Question: What jurisdiction, city, or county is the document associated with?
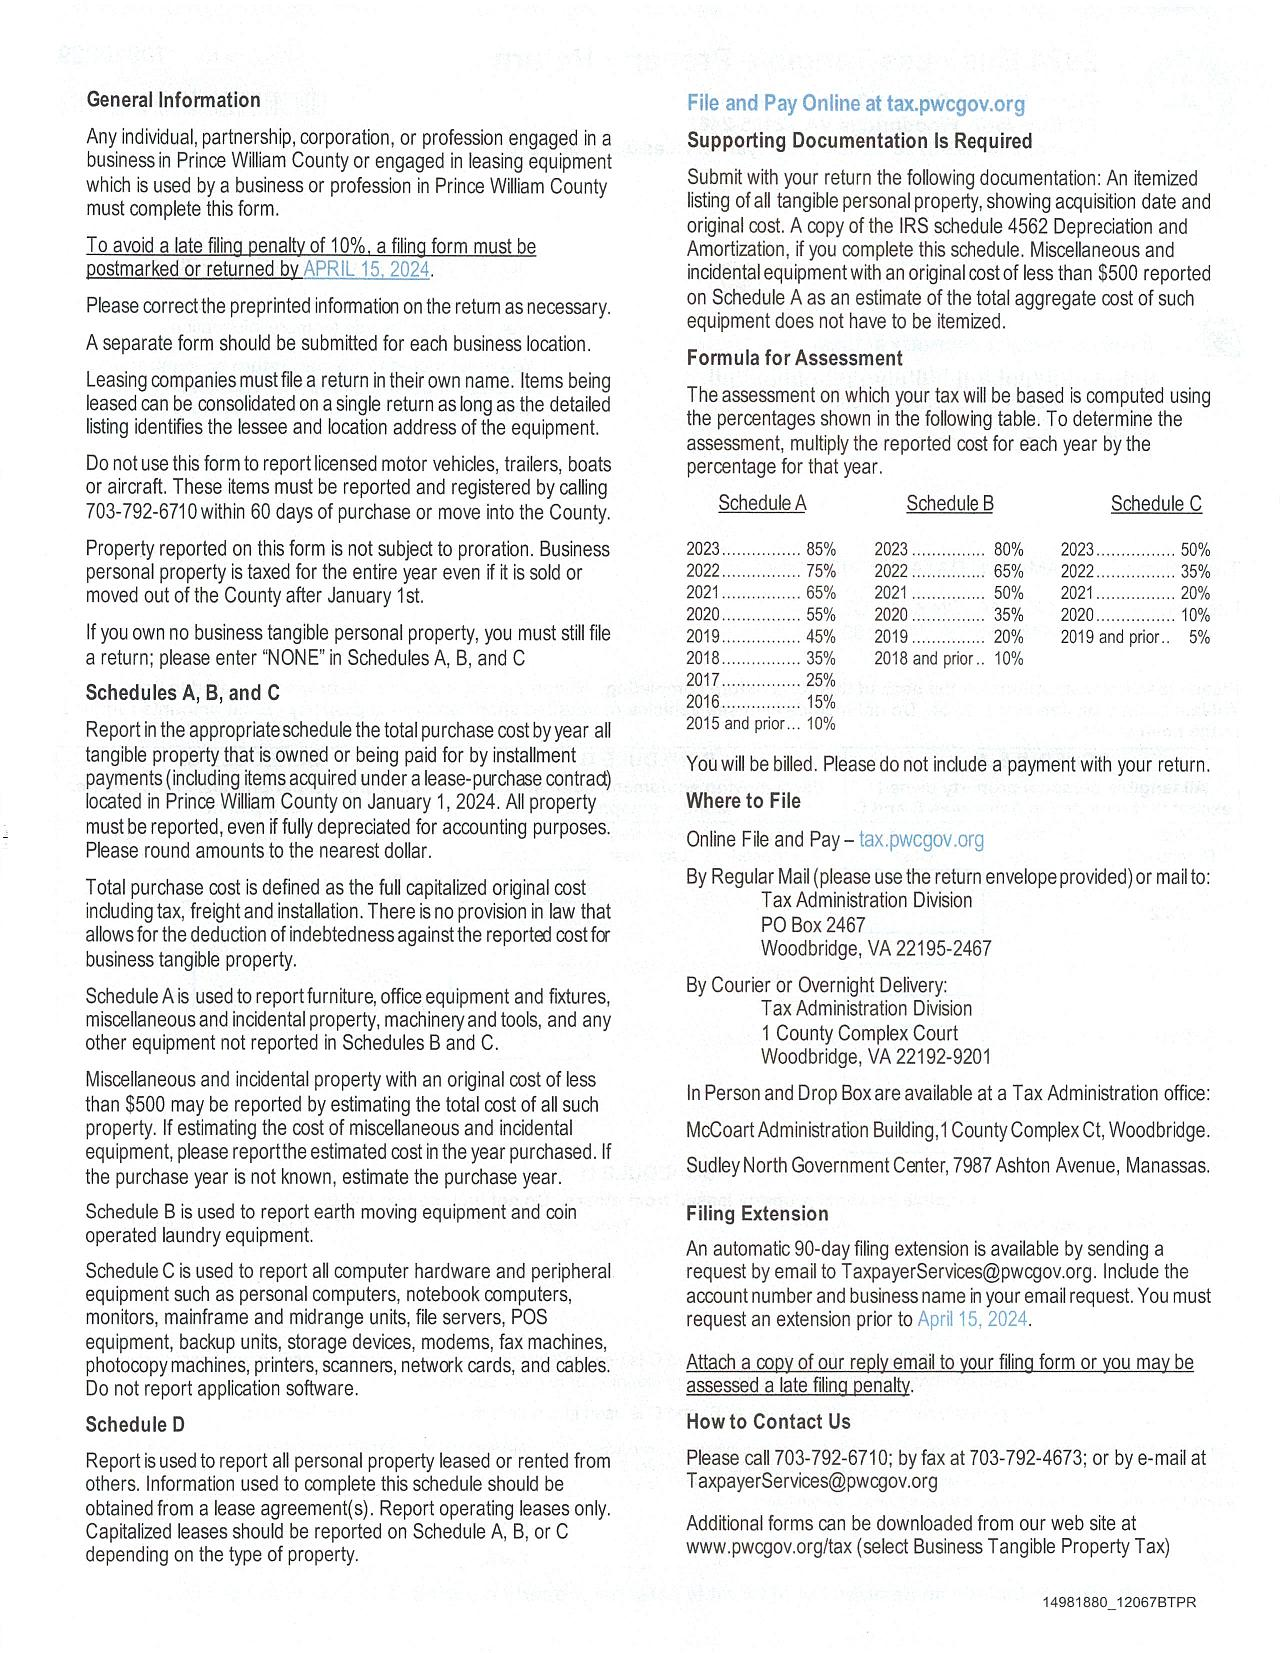
Answer: "Prince William County"